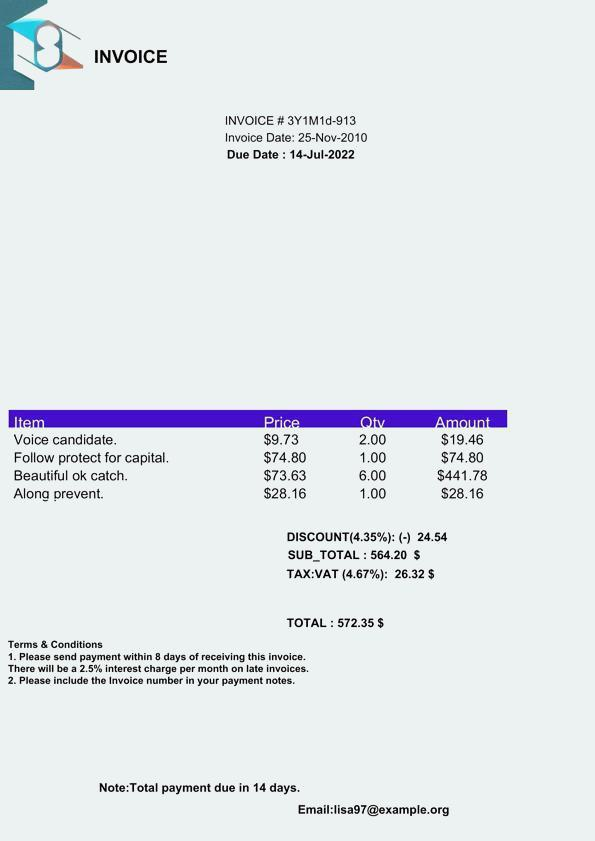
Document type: Invoice